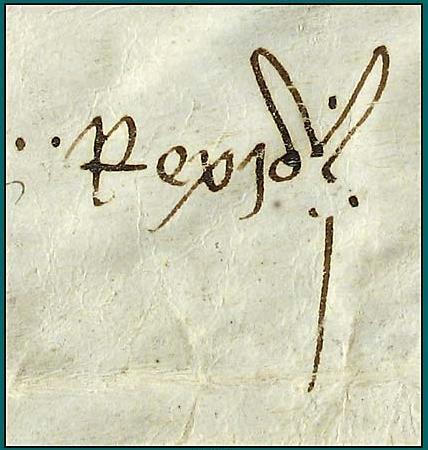
Signature of: john i of aragon